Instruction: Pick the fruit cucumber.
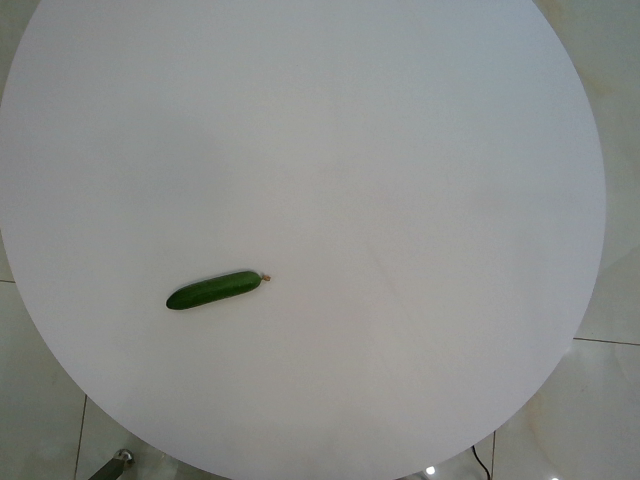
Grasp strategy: vertical